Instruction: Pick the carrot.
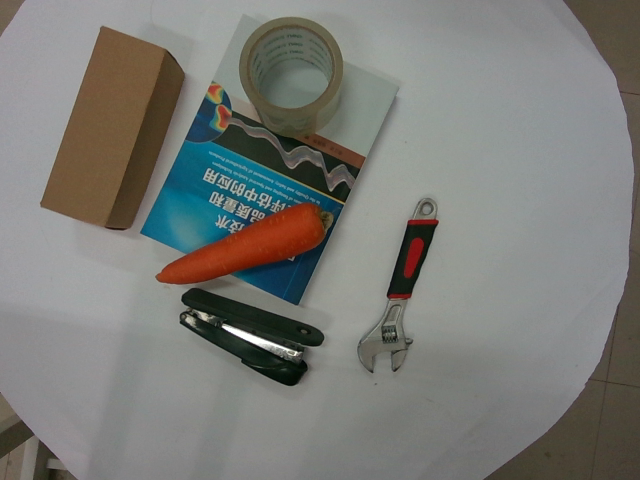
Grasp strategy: vertical